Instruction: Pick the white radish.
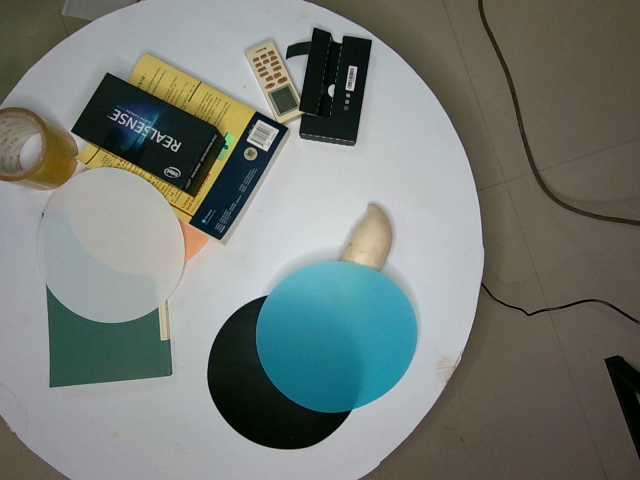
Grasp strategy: vertical